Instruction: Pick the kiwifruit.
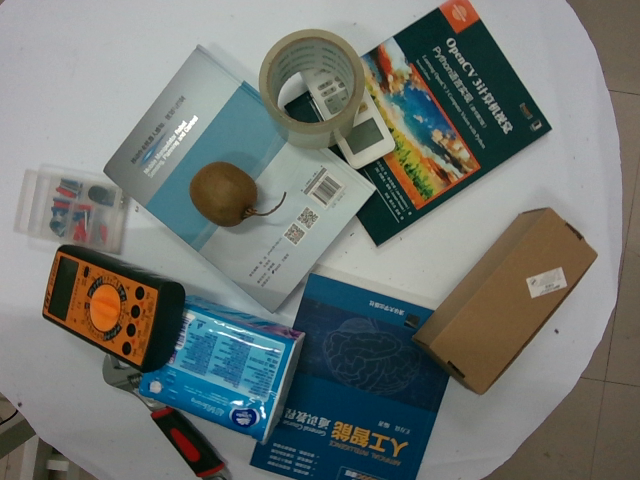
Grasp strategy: vertical